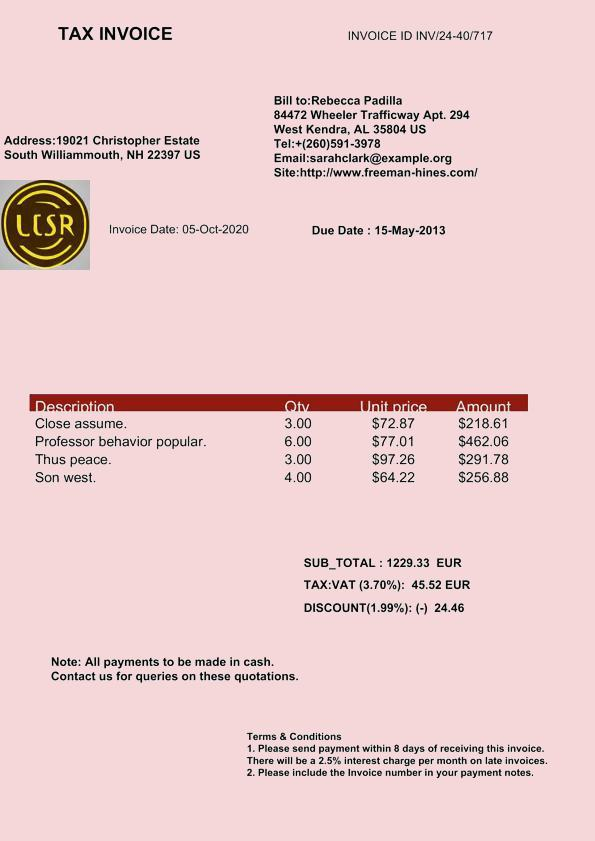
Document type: Invoice